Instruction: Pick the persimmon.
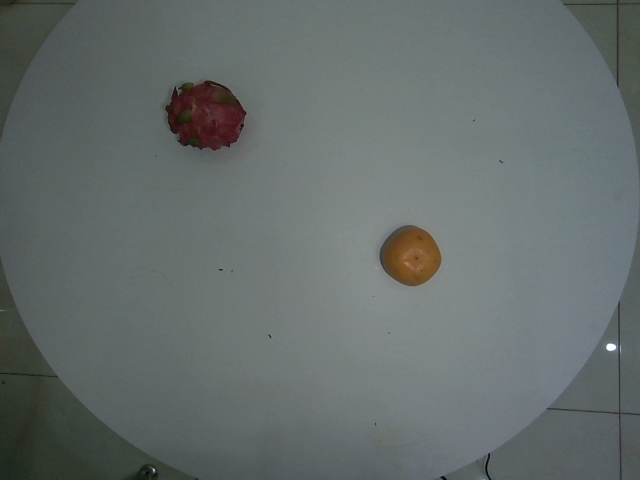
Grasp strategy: vertical